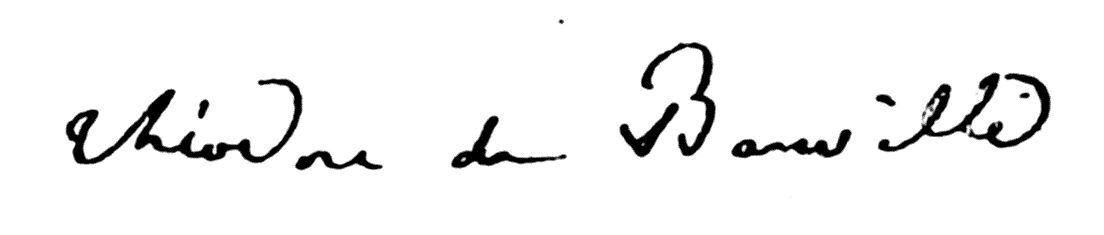
Signature of: théodore de banville